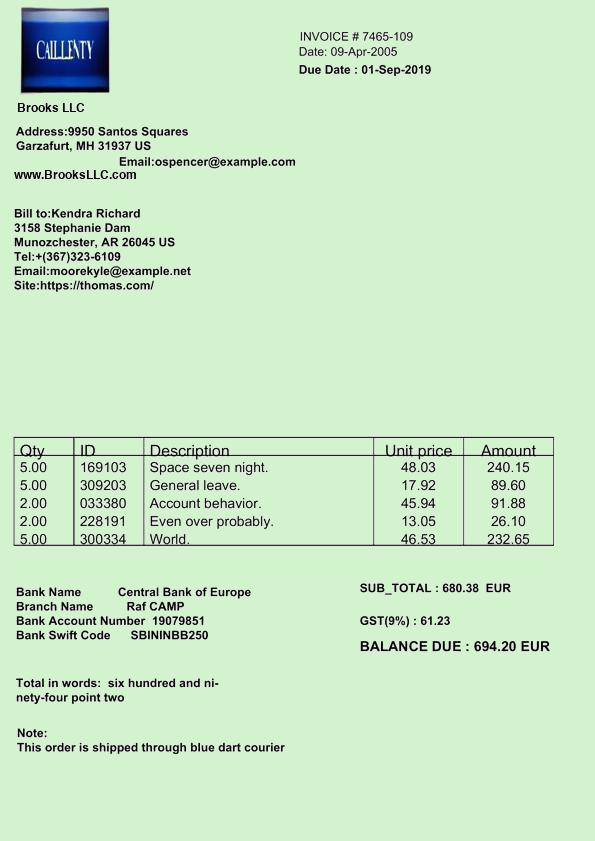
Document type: Invoice